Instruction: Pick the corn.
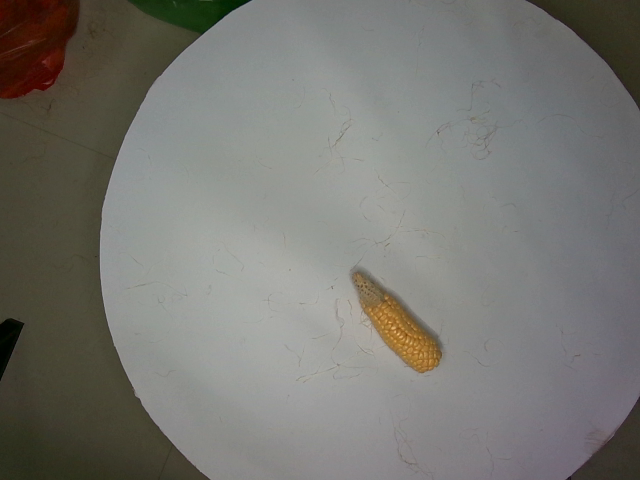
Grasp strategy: vertical